Question: Talk about the condition:
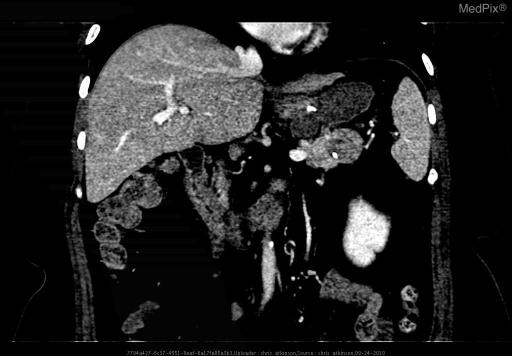
Answer: The disease is discussed as: Lesion/Condition Name: Pancreatic Mucinous Cystadenoma.

What is it? Neoplasm - cystic adenoma of the pancreas.  Often benign but has malignant potential.

Cell  of  Origin: Columnar epithelial cells.

Synonyms: Mucinous cystic neoplasm.

Common  Locations: Body or tail of pancreas.

Description: Mucinous cystadenomas are the most common cystic pancreatic neoplasms accounting for approximately 10% of pancreatic cysts.  Cystic neoplasms make up less than 1% of all pancreatic neoplasms, most being adenocarcinomas.
Mucinous cystadenomas occur most often in middle age women. Mean age 50 years old.  50% occur between 40-60 years of age. M:F 1:19.

Gross  Morphology:  Macrocystic mass, can have thick irregular walls and septa.  Peripheral or septal calcifications.

Gross  Appearance: Multiloculated cysts filled with thick mucinous material.

Histology: Columnar mucinous epithelium, dense stroma.

Radiology: CT shows unilocular or multilocular macrocystic appearance.  They can have peripheral or septal calcification in 20% of cases. Mucinous cystadenoma's typically show contrast enhancement.

Prognosis  and  Treatment: Mucinous cystadenomas can be benign or malignant and can undergo
malignant transformation.  Histopathology is necessary for definitive diagnosis.  Prognosis
is generally good if there is no evidence of distant metastasis.  Treatment is surgical
resection.  5 year survival is 74-90%.